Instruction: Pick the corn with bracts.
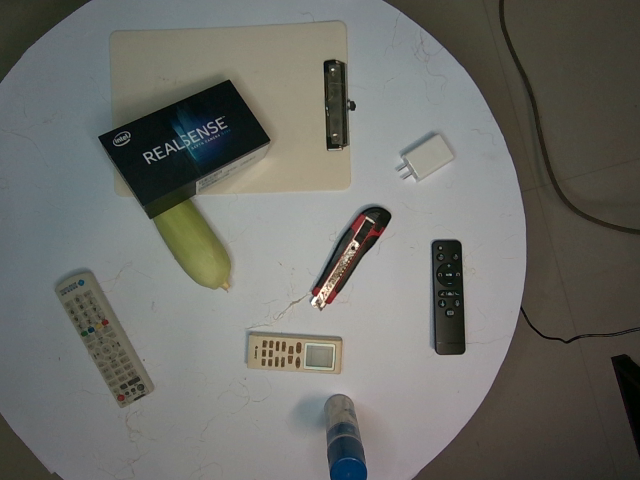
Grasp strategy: vertical